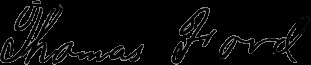
Signature of: thomas ford